Question: What appears to be the issue?
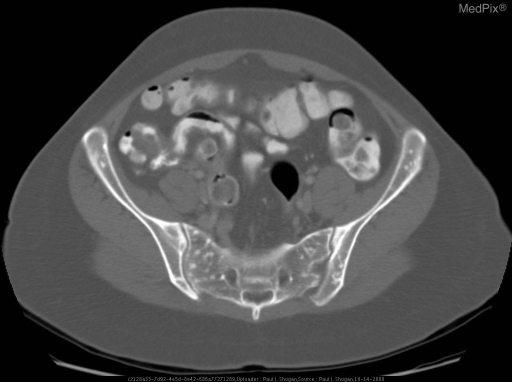
Answer: The findings suggest Patient 1: AP radiograph of the abdomen reveals multiple 2 – 3mm punctate ovoid sclerotic foci in the femurs and pelvis, clustered in a periarticular distribution.

Patient 2: CT of pelvis demonstrates multiple punctate, oblong sclerotic foci symmetrically distributed throughout the proximal feumurs and pelvis, clustered in a periarticular distribution.   No aggressive features are noted.. Patient 2:  CT axial images through the pelvis demonstrates multiple punctate, oblong sclerotic foci symmetrically distributed throughout the proximal feumurs and pelvis, clustered in a periarticular distribution.   No aggressive features are noted.. The patient might have a history of Patient 1: 25 yo female with right lower quadrant pain.

Patient 2: 35 yo female with left lower quadrant pain..